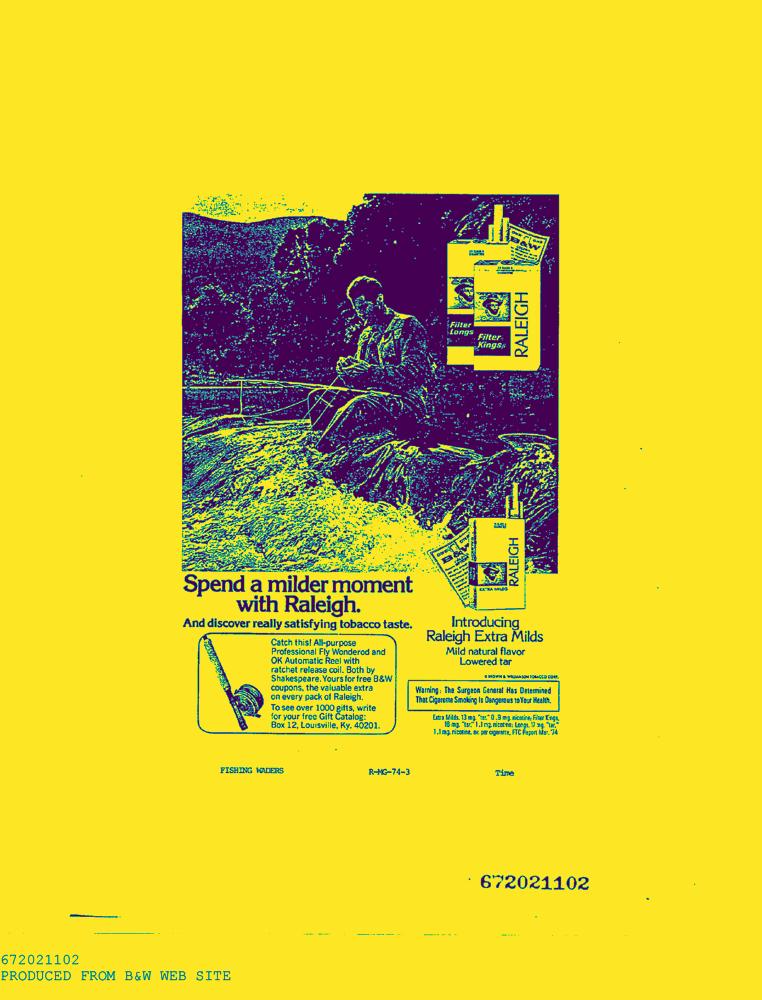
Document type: AD